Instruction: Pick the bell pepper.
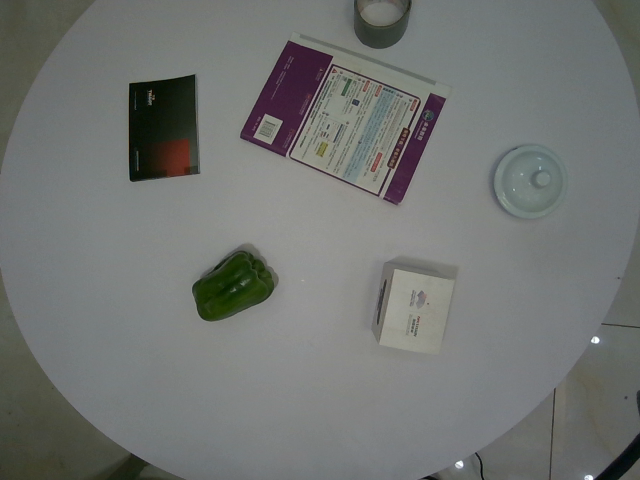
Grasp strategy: vertical